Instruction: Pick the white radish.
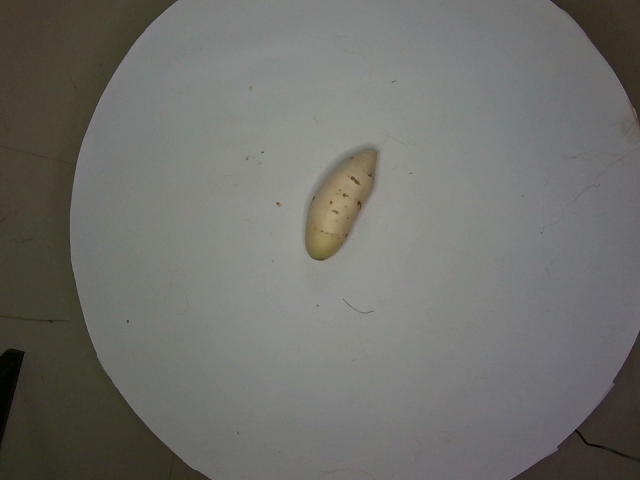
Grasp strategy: vertical